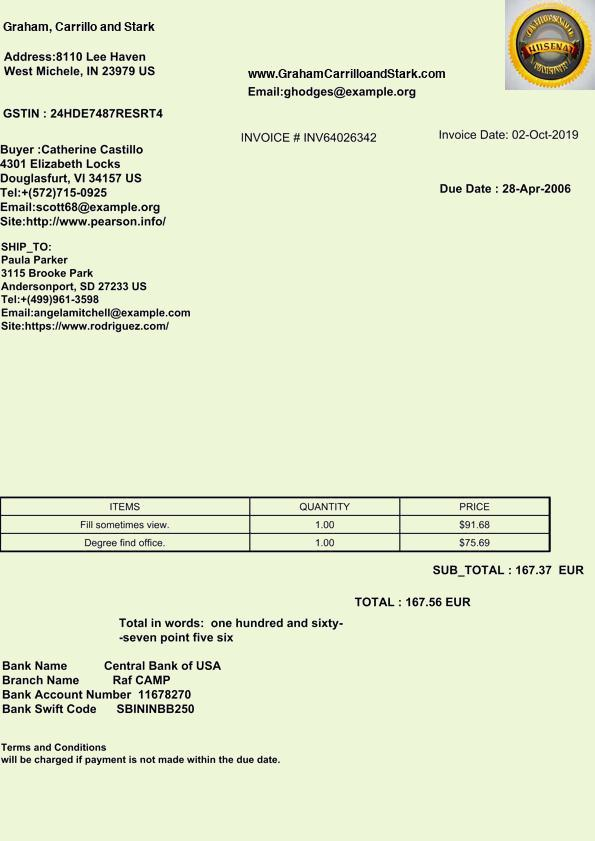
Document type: Invoice